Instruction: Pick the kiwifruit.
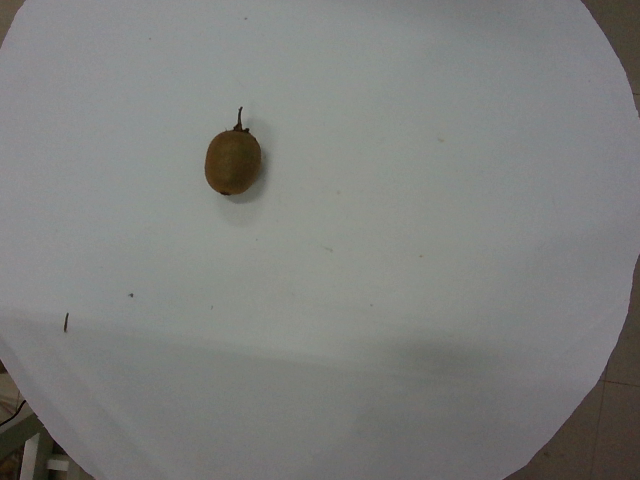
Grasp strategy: vertical